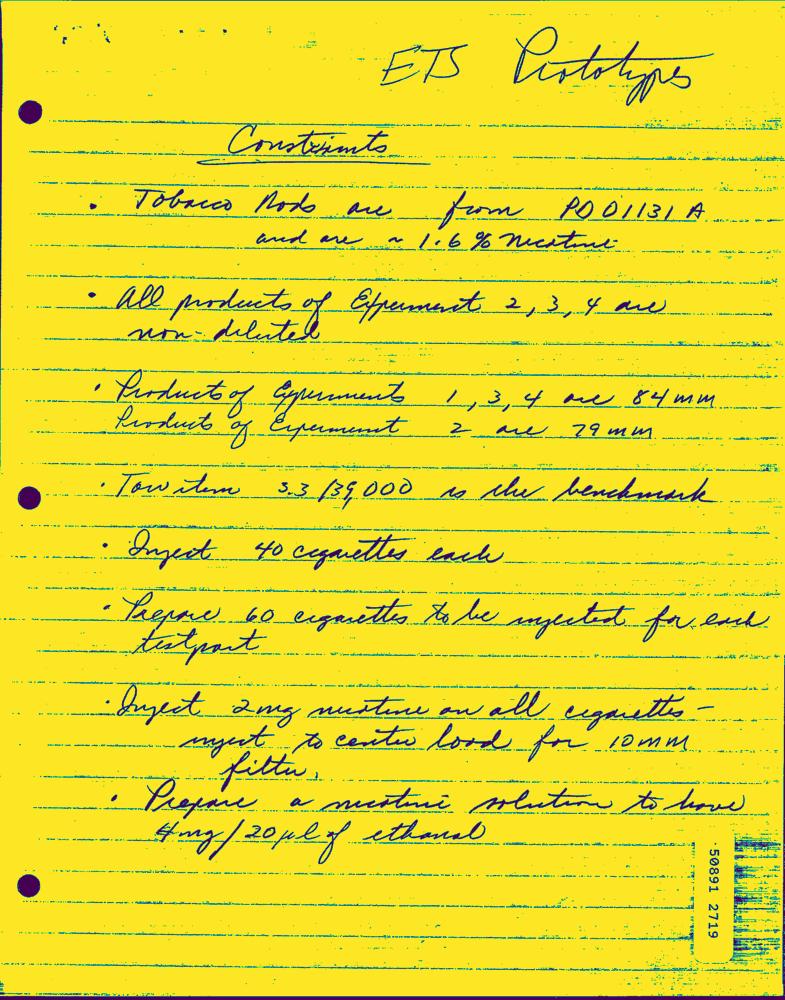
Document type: Hand-Written